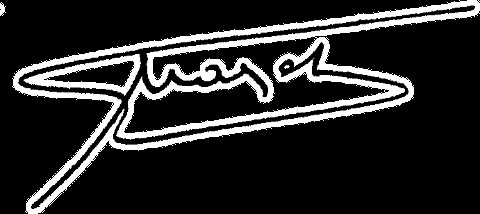
Signature of: armand hayet